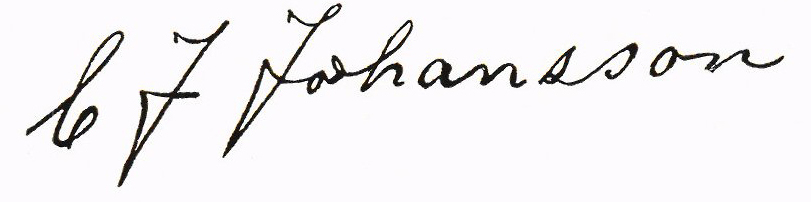
Signature of: carl johan johansson i uppmälby